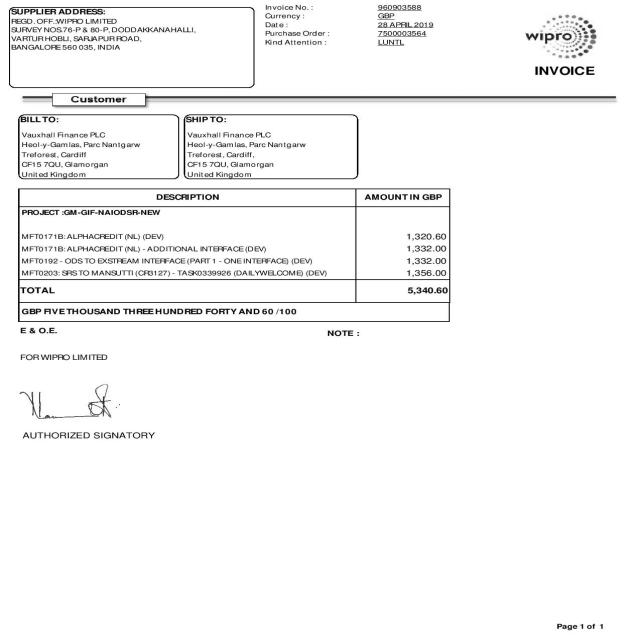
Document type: Invoice